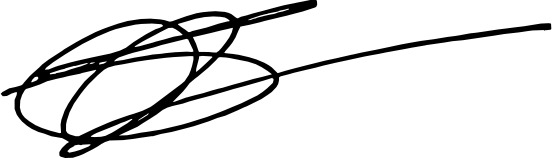
Signature of: joon park